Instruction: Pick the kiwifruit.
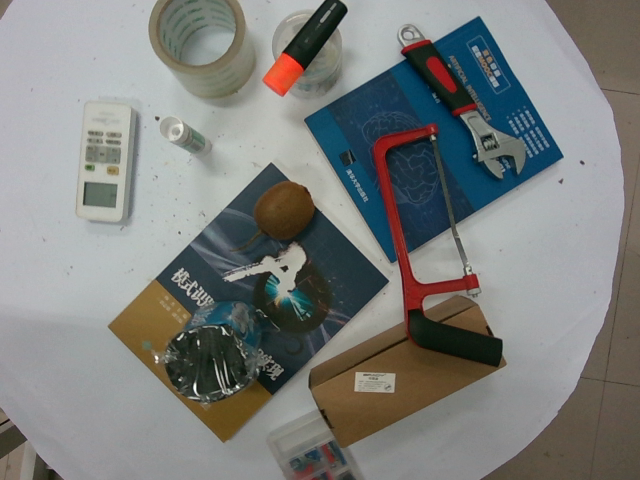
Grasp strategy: vertical